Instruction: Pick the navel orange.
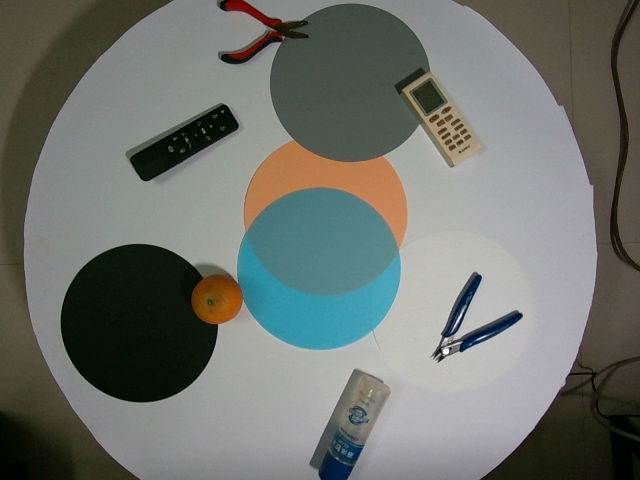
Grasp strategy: vertical